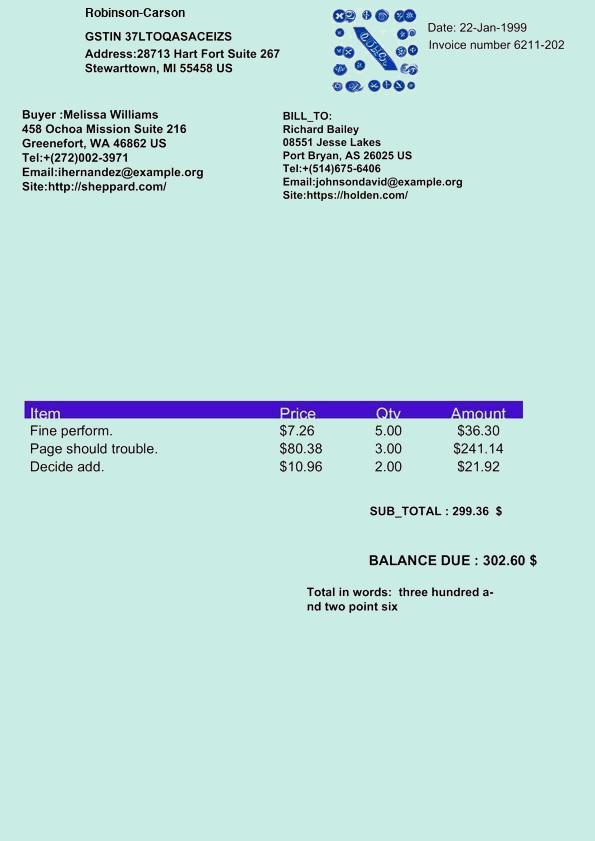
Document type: Invoice